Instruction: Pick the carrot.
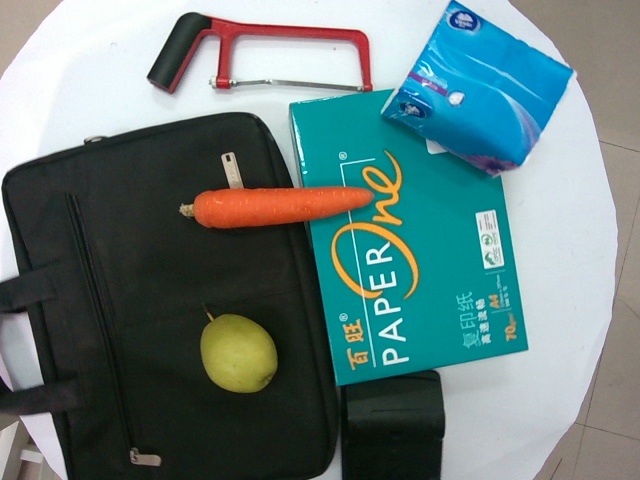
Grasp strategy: vertical